Question: Explain the disease:
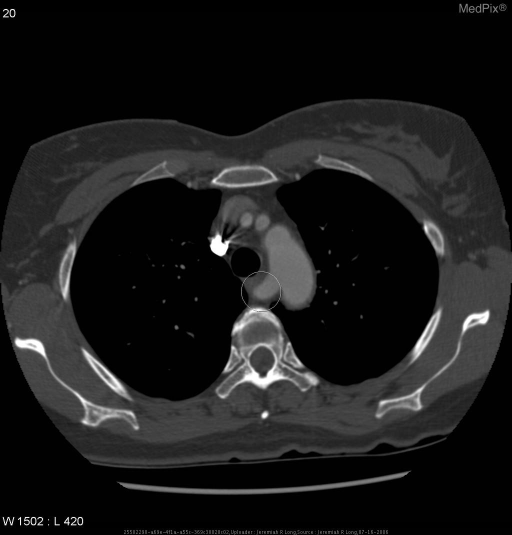
Answer: The disease is discussed as: •  most common congenital vascular anomaly of the aortic arch
•  with the anterior aorta, the ARSA creates a vascular ring around the mediastinal structures, including the trachea and esophagus
•  most often asymptomatic
•  may cause wheezy or stridorous breathing; usually picked-up by 2 years
•  dysphagia ("dysphagia lusoria"), particularly in patients with a wide based take-off of the aberrant vessel ('Diverticulum of Kommerell').
•  widened mediastinum silhouette on plain PA/AP chest films
•  posterior notch on barium swallow/esophagogram
•  associated with  many types of congenital heart disease, Down's, VCFS (Velo-Cardio-Facial),  DiGeorge's, Dubowitz's, and Edward's syndromes